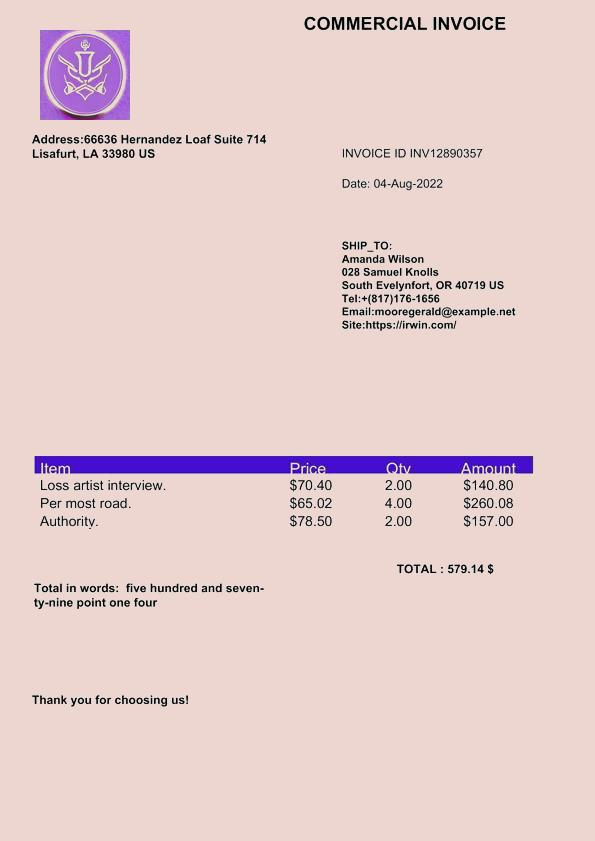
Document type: Invoice